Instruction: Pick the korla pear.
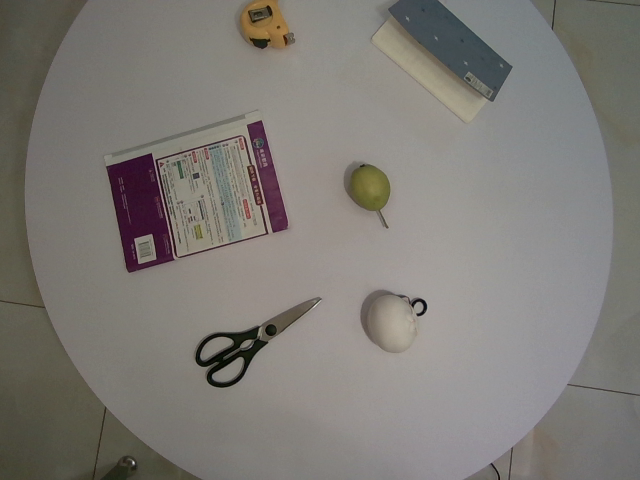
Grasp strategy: vertical